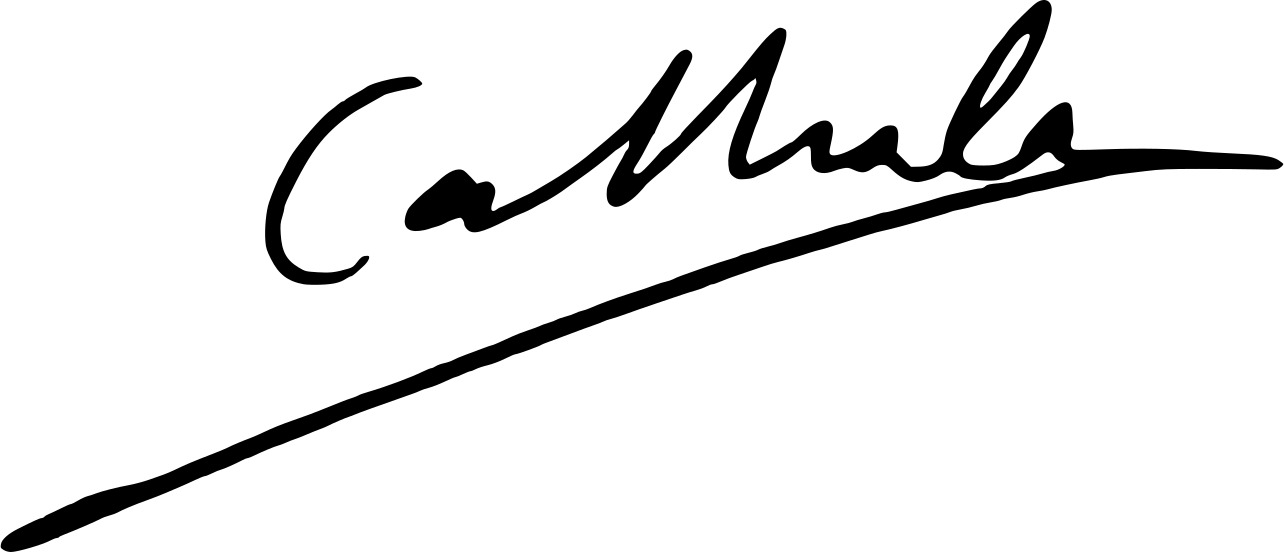
Signature of: gabrielle cathala